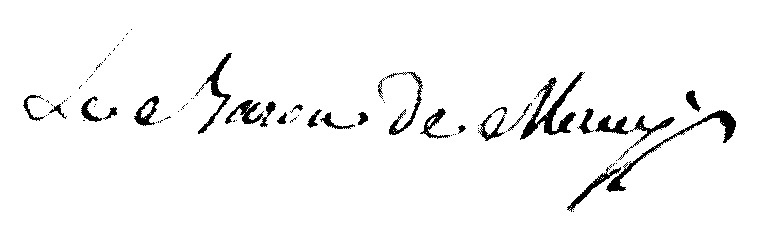
Signature of: philibert ignace rémy boniface gabriel raclet de mercey